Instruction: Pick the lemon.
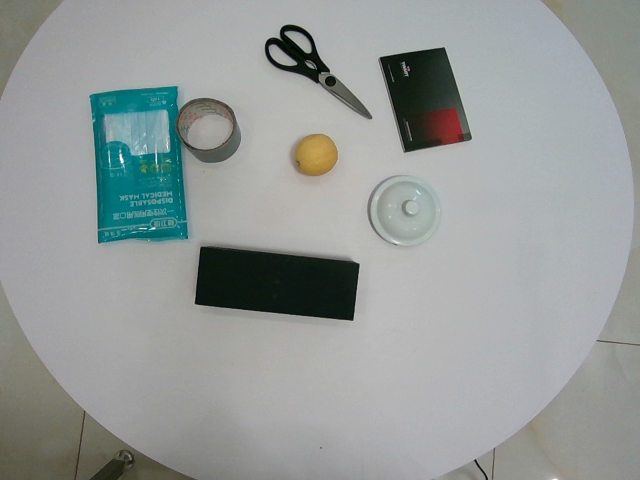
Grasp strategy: vertical